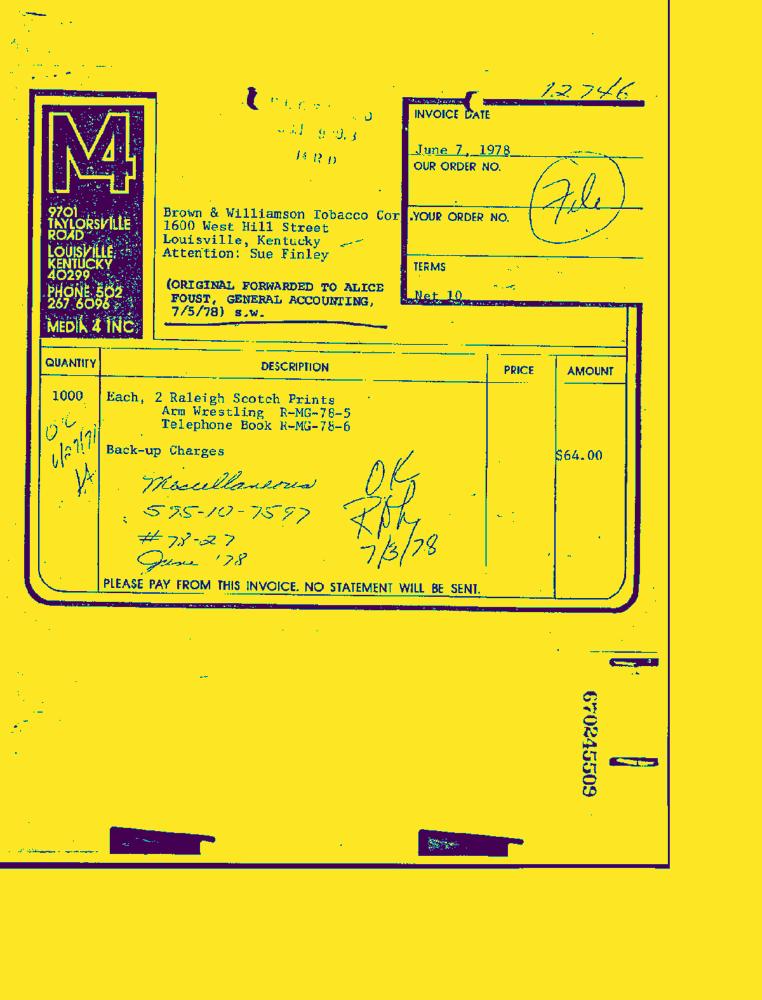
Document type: Invoice-Doc